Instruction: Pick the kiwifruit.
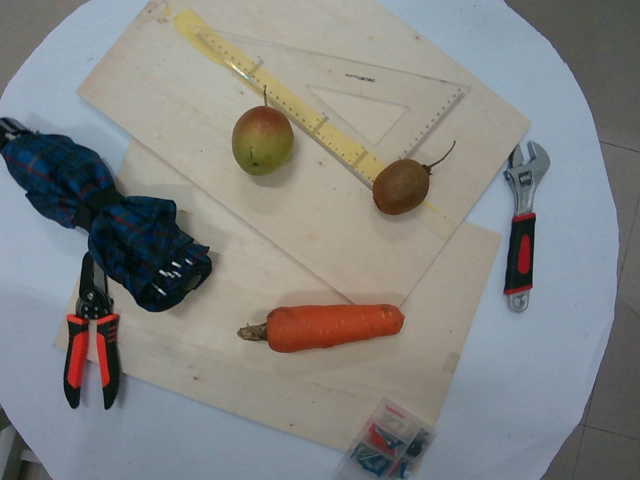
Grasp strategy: vertical